Question: What is the property identification or parcel number listed?
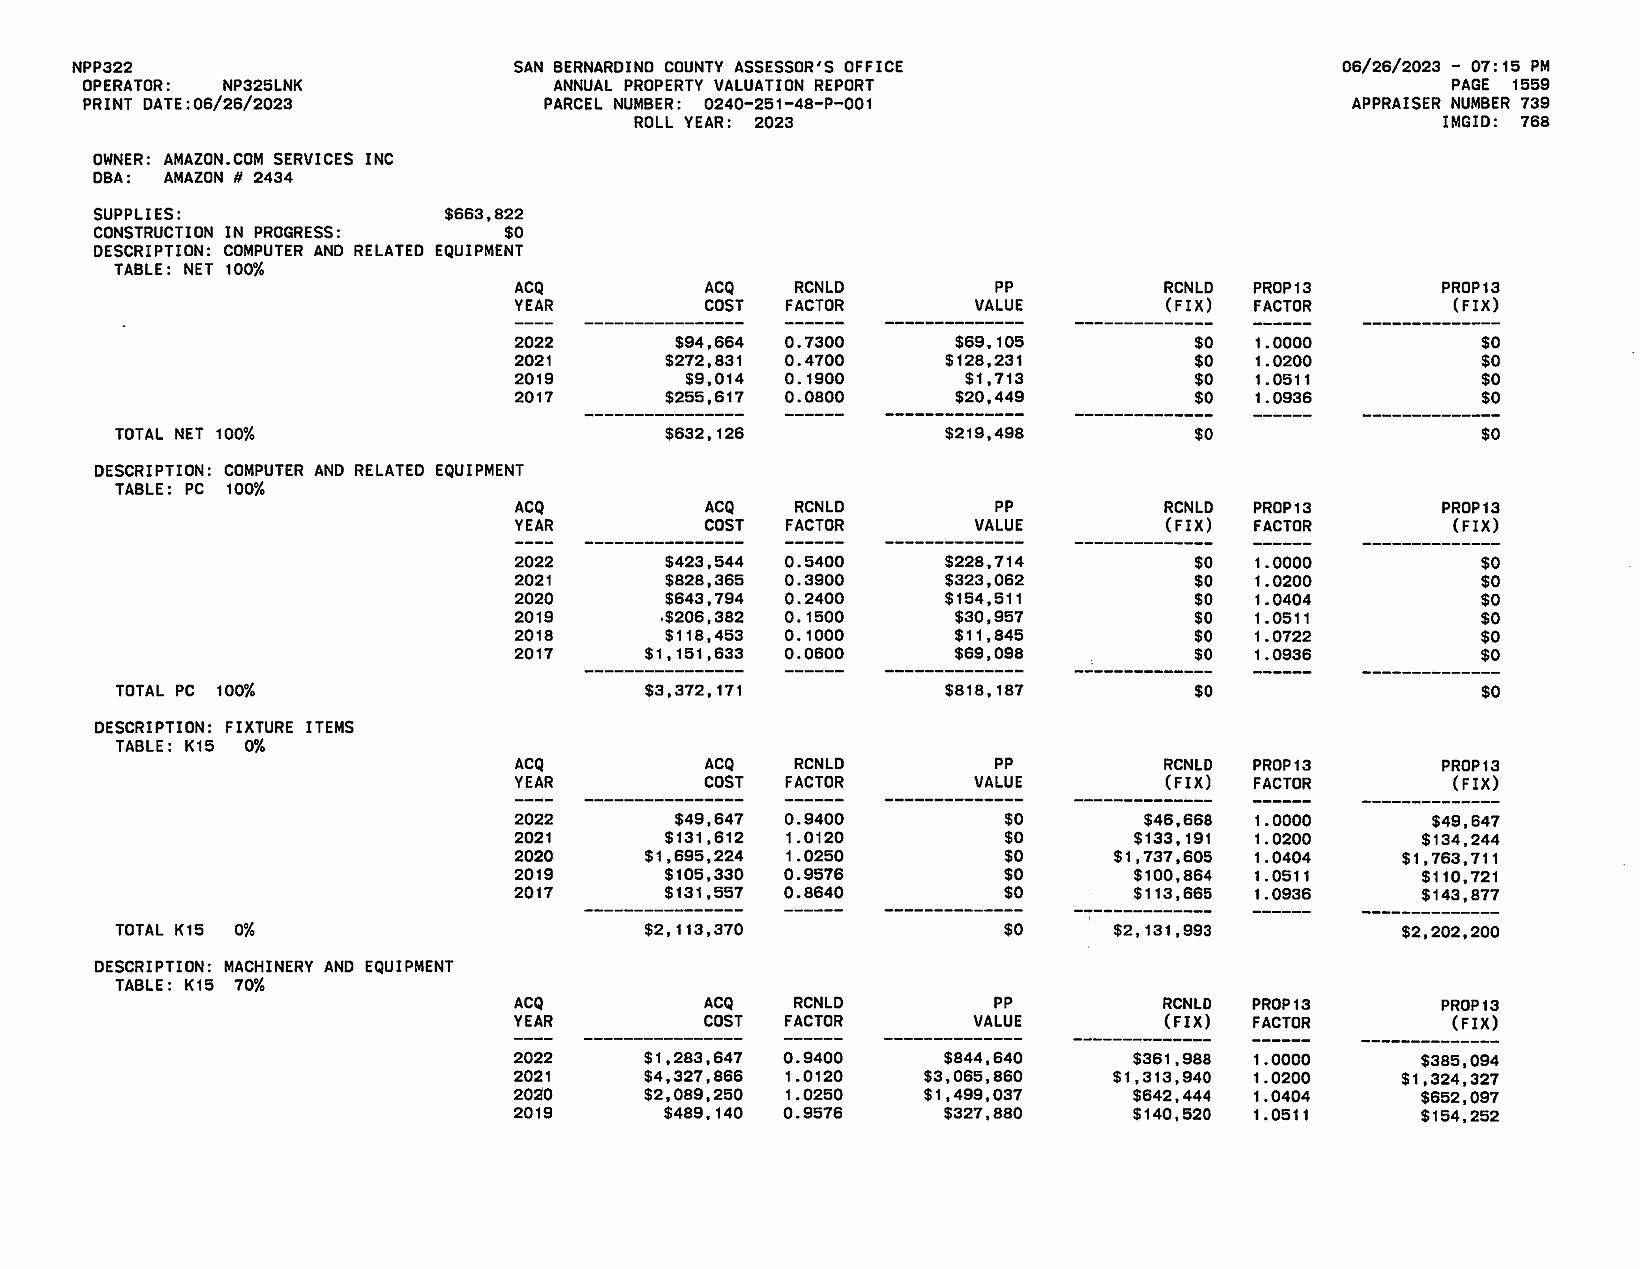
Answer: "0240-251-48-9-001"